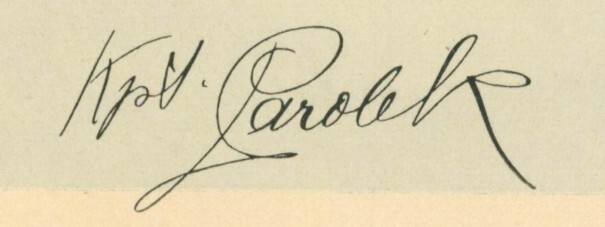
Signature of: františek parolek